Question: What is the name of the tenant mentioned in the document?
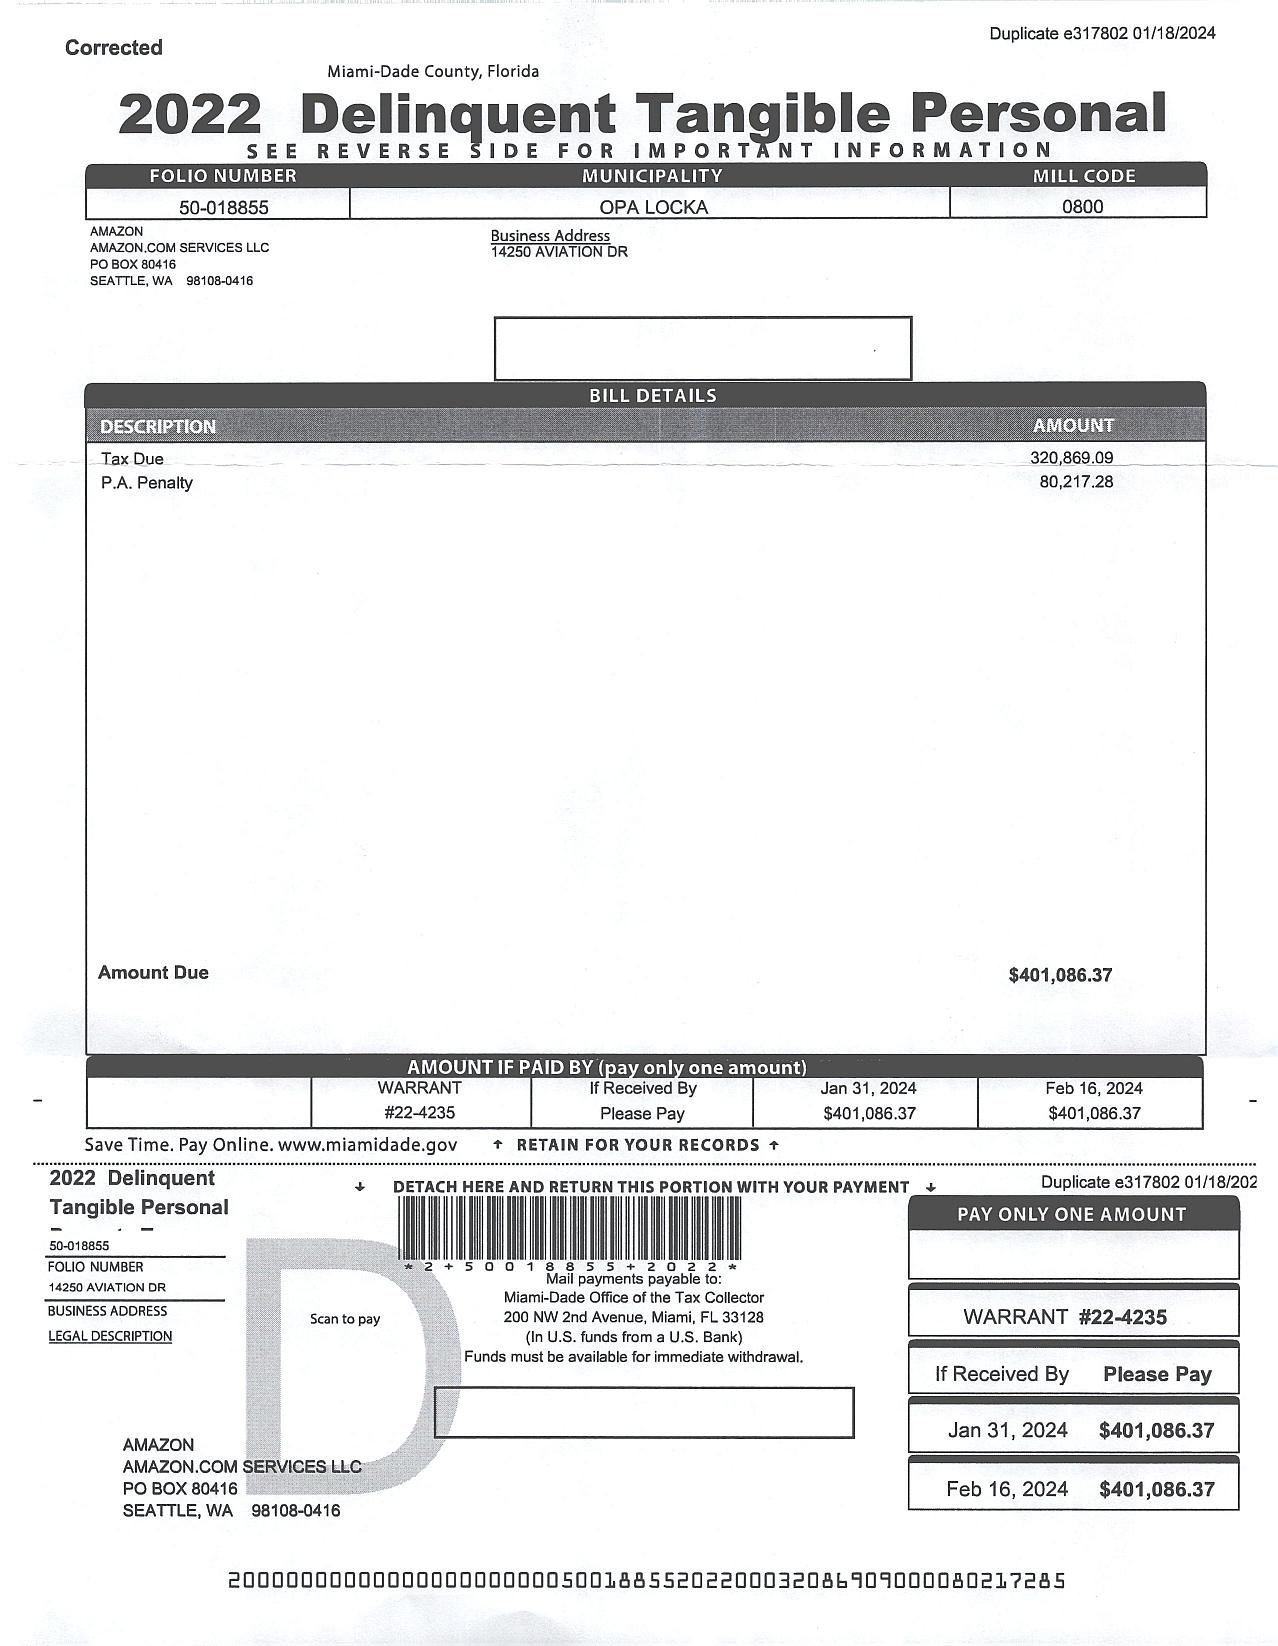
Answer: "AMAZON AMAZON.COM SERVICES LLC"